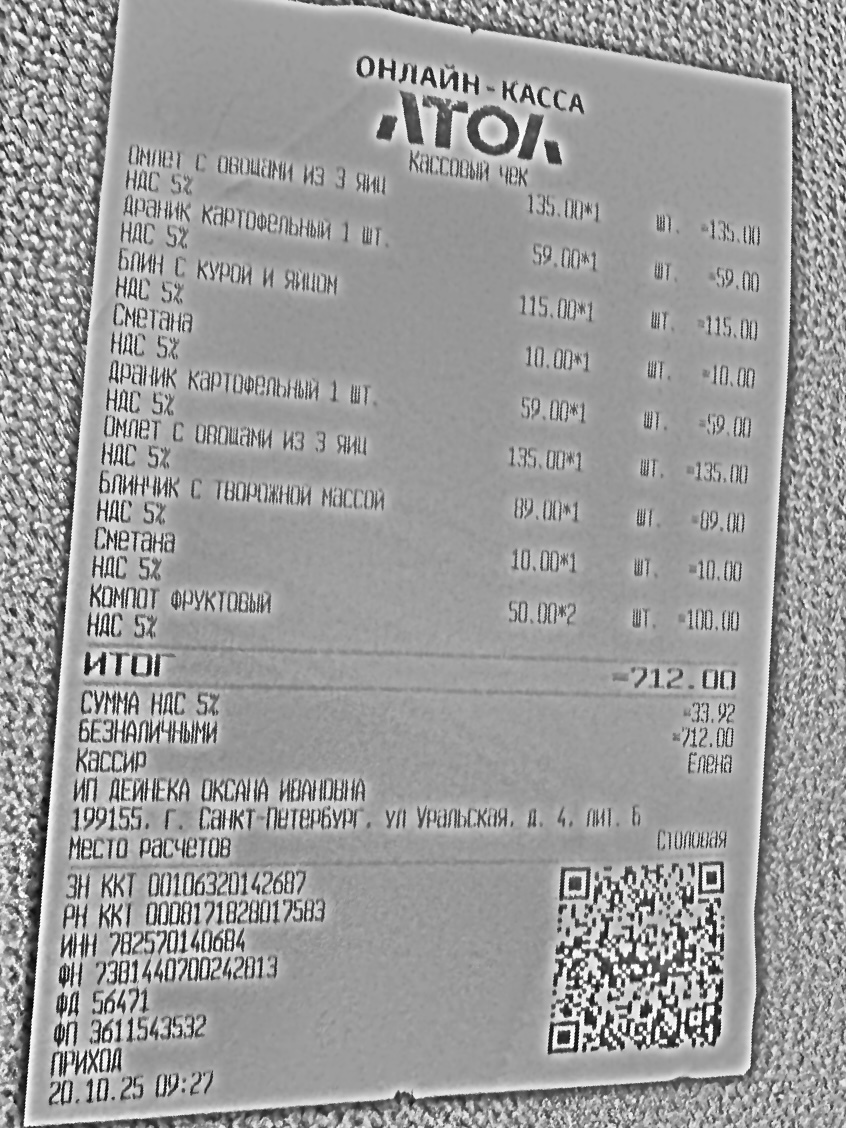
Продавец: ИП ДЕЙНЕКА ОКСАНА ИВАНОВНА
ИНН: 782570140684
Дата: 20.10.25
Товары: Омлет с овощами из 3 яиц; Драник картофельный 1 шт.; Блин с курой и яйцом; Сметана; Драник картофельный 1 шт.; Омлет с овощами из 3 яиц; Блинчик с творожной массой; Сметана; Компот фруктовый
Количество: 1; 1; 1; 1; 1; 1; 1; 1; 2
Цена: 135.00; 59.00; 115.00; 10.00; 59.00; 135.00; 89.00; 10.00; 50.00
Сумма: 135.00; 59.00; 115.00; 10.00; 59.00; 135.00; 89.00; 10.00; 100.00
Итого: 712.00